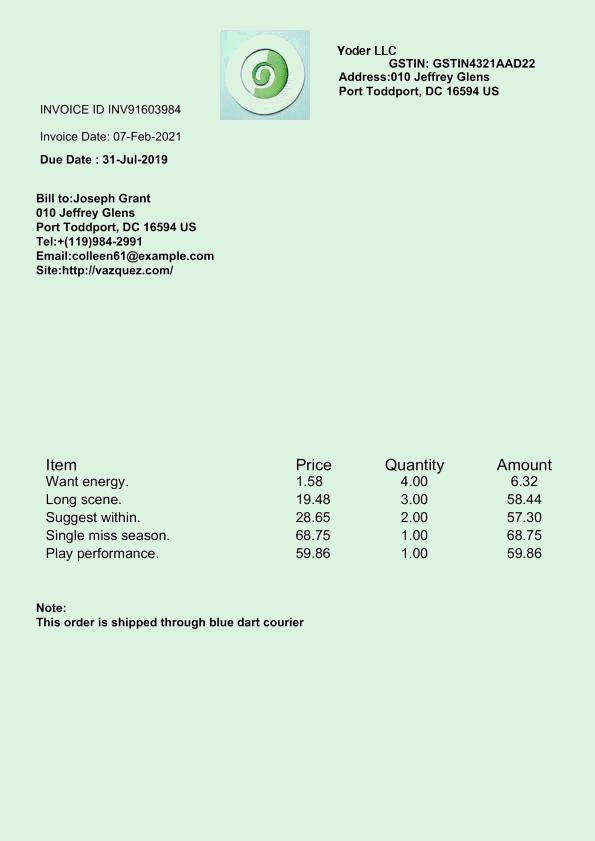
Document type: Invoice